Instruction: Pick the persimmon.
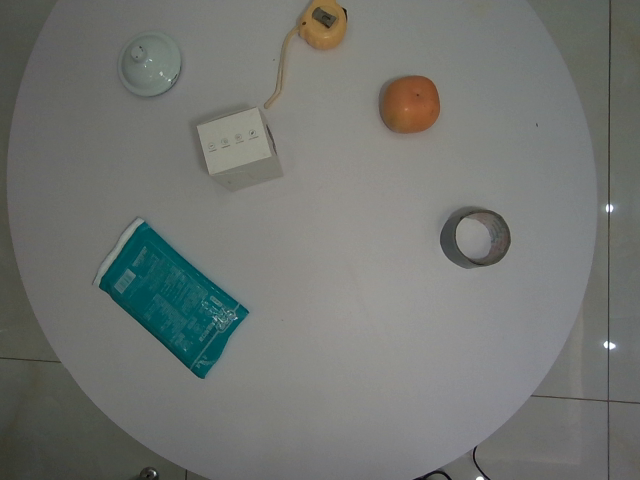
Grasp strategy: vertical